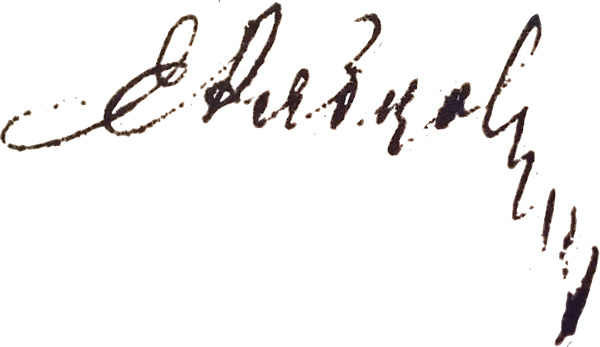
Signature of: yevhen riabtsov